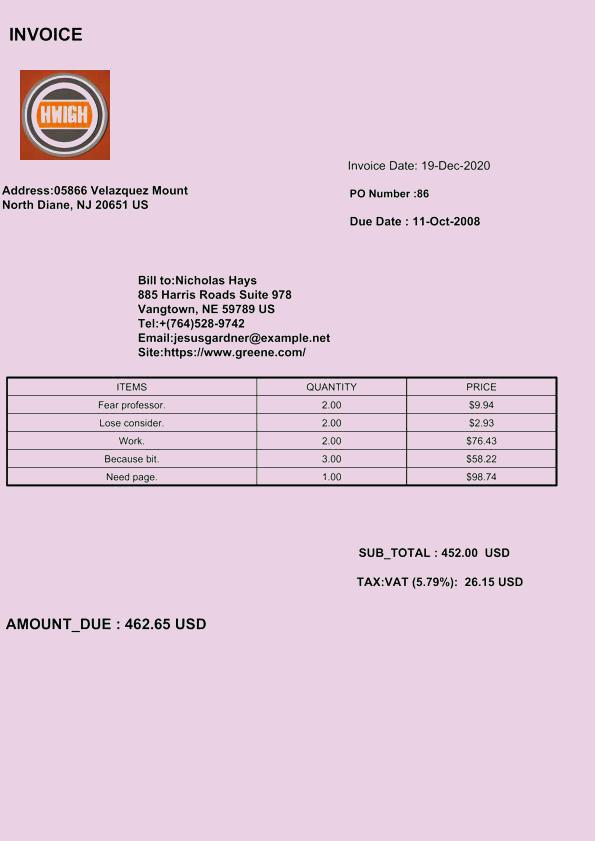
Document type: Invoice